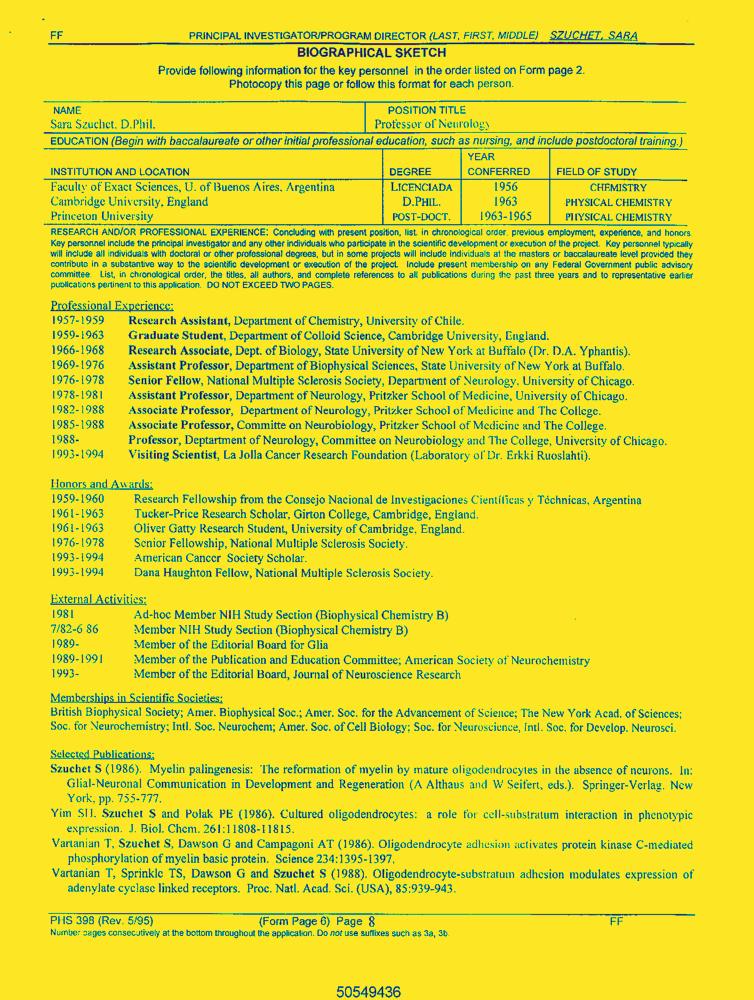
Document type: Resume-Doc